Question: What could the diagnosis suggest?
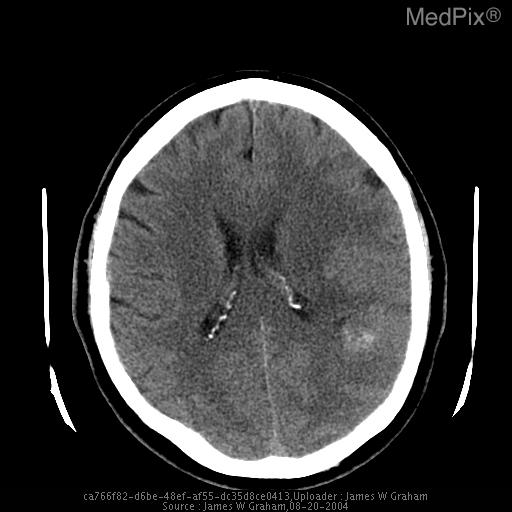
Answer: The possible diagnosis includes DDx: The primary differential for most brain lesions is metastatic disease vs. primary malignancy vs infection (abscess). A mnemonic for ring enhancing lesions is MAGICAL DR:

Metastatic Disease – may favor due to multiplicity and
  hemorrhage
Abscess/Cerebritis – hemorrhage would be atypical,and
  not febrile
GBM – multicentric GBM also common, and can hemorrhage
Ischemic: Hemorrhagic stroke – despite known
  hypertension, unlikely to have defined enhancing
  tissue
Contusion – no history of trauma, and unlikely with
  enhancing soft tissue mass
AIDs: Toxo – no history to suggest
Lymphoma – would be atypical in an otherwise healthy
  individual
Demylinating Disease – hemorrhage would be
  uncharateristic, and not comon
Radiation Necrosis – no history of radiation therapy.